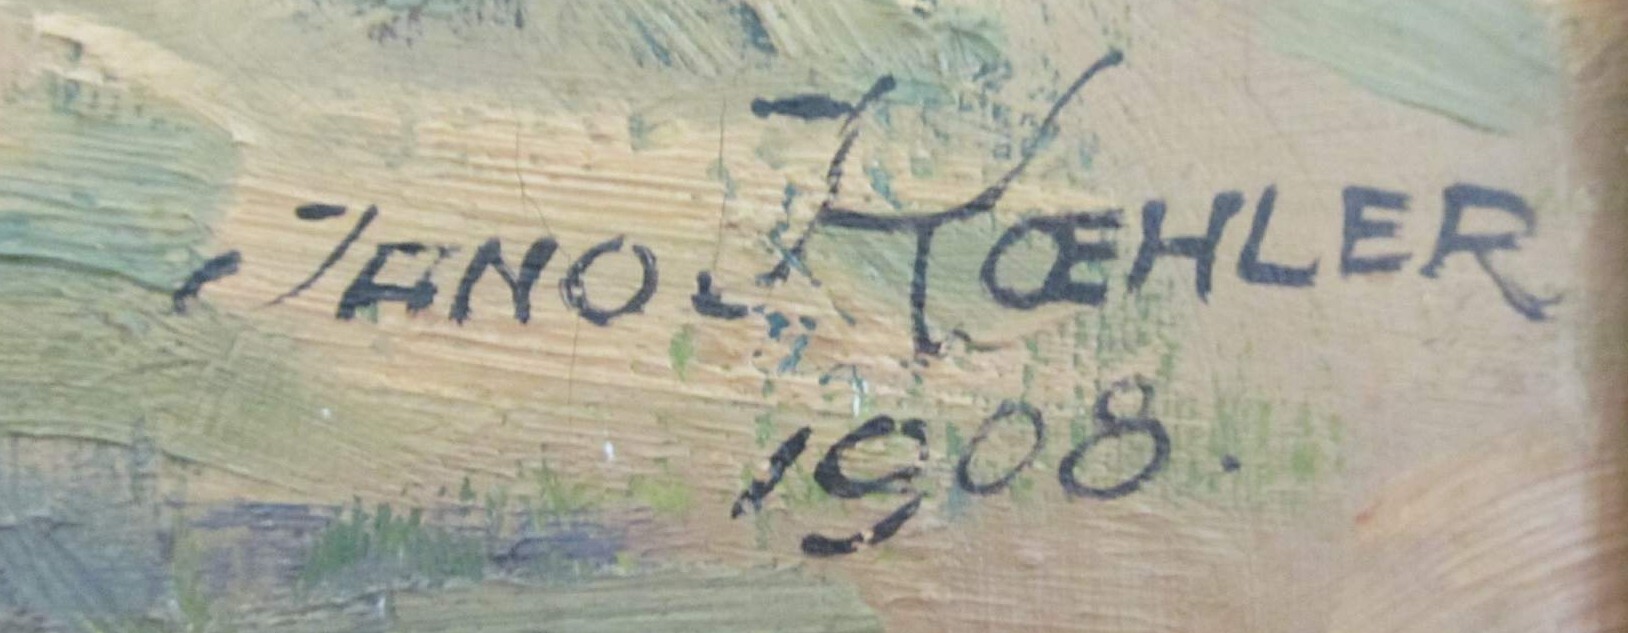
Signature of: jano köhler